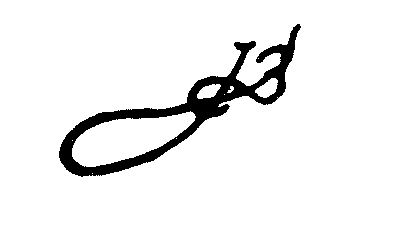
Signature of: jacob bruggink